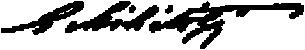
Signature of: géza mihalotzy